Question: What is the property identification or parcel number listed?
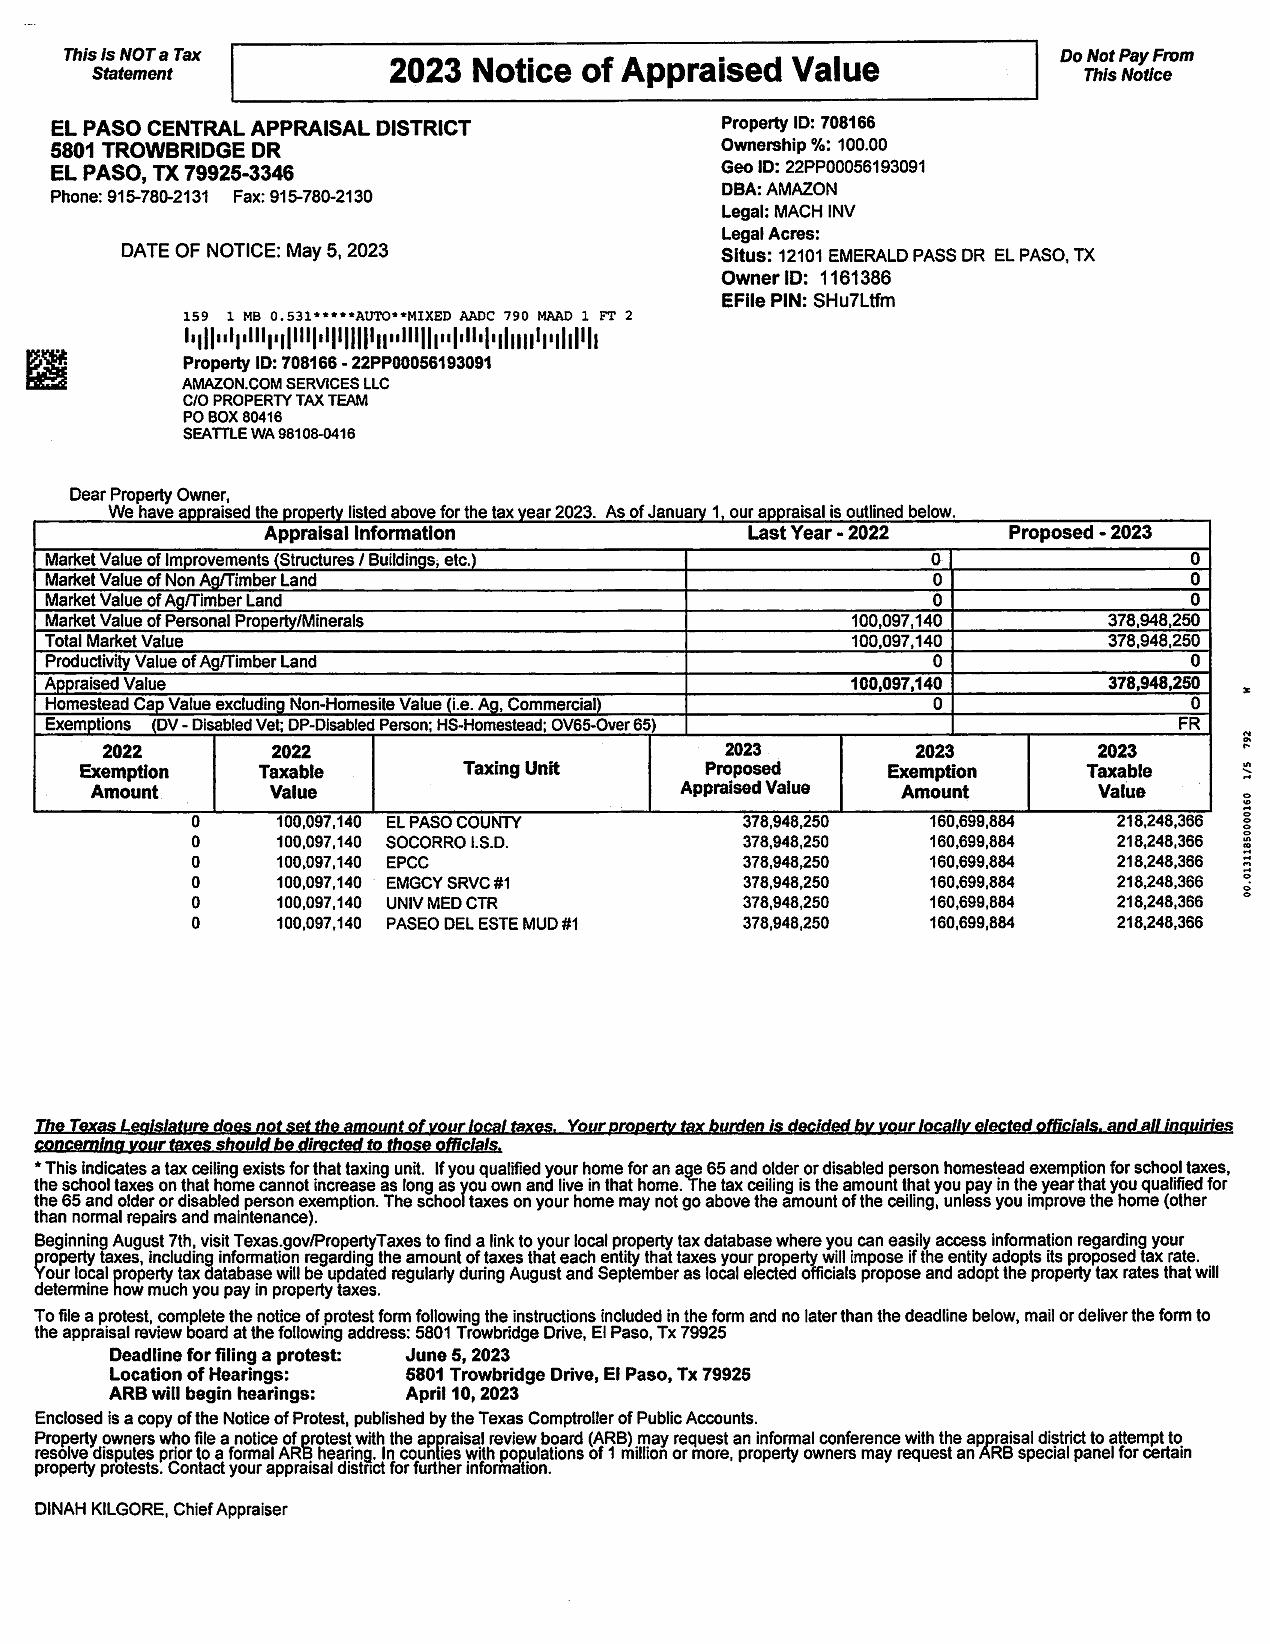
Answer: "708168"